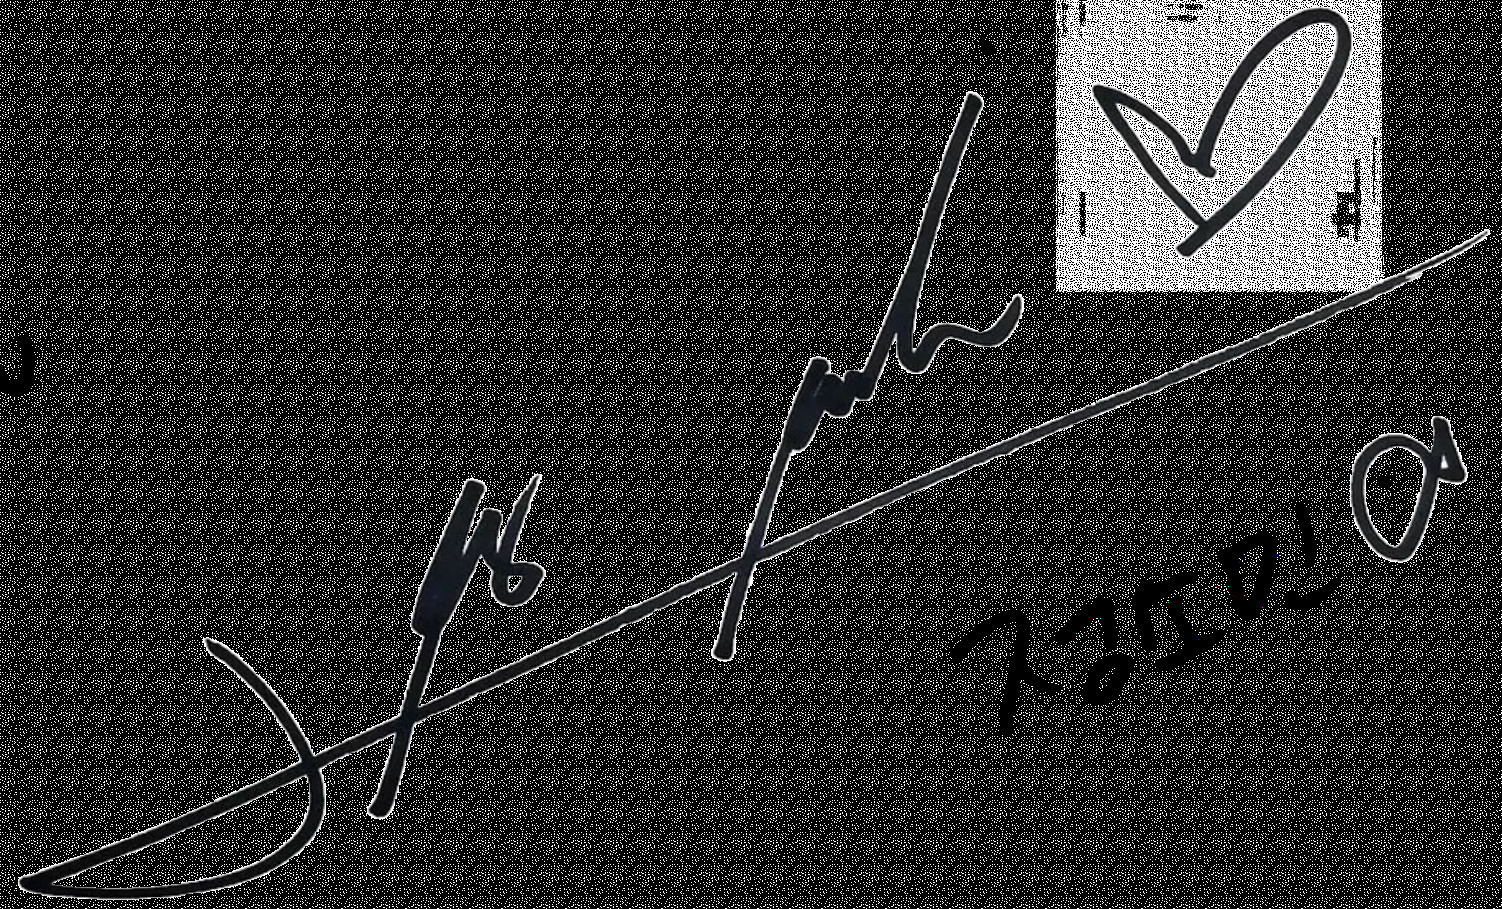
Signature of: jung so min